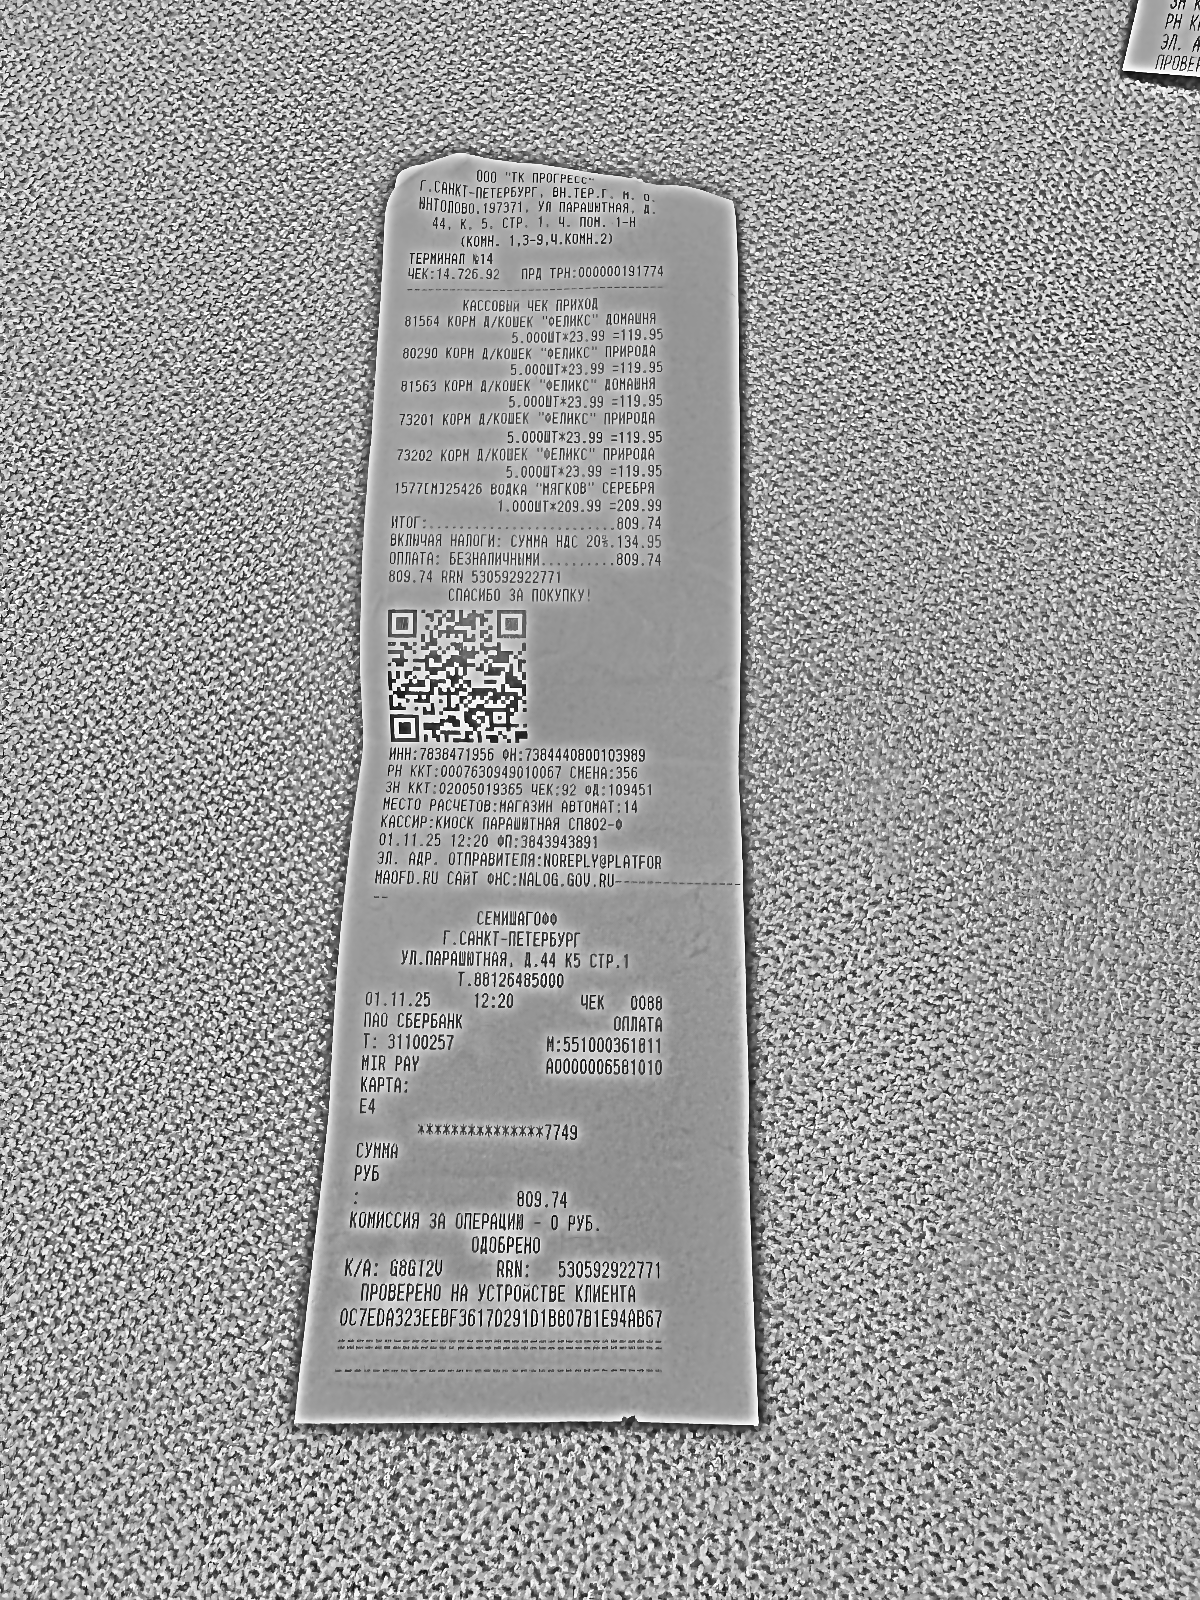
Продавец: ООО "ТК ПРОГРЕСС"
ИНН: 7838471956
Дата: 01.11.25
Товары: 81564 КОРМ Д/КОШЕК "ФЕЛИКС" ДОМАШНЯ; 80290 КОРМ Д/КОШЕК "ФЕЛИКС" ПРИРОДА; 81563 КОРМ Д/КОШЕК "ФЕЛИКС" ДОМАШНЯ; 73201 КОРМ Д/КОШЕК "ФЕЛИКС" ПРИРОДА; 73202 КОРМ Д/КОШЕК "ФЕЛИКС" ПРИРОДА; 1577[М]25426 ВОДКА "МЯГКОВ" СЕРЕБРЯ
Количество: 5.000; 5.000; 5.000; 5.000; 5.000; 1.000
Цена: 23.99; 23.99; 23.99; 23.99; 23.99; 209.99
Сумма: 119.95; 119.95; 119.95; 119.95; 119.95; 209.99
Итого: 809.74